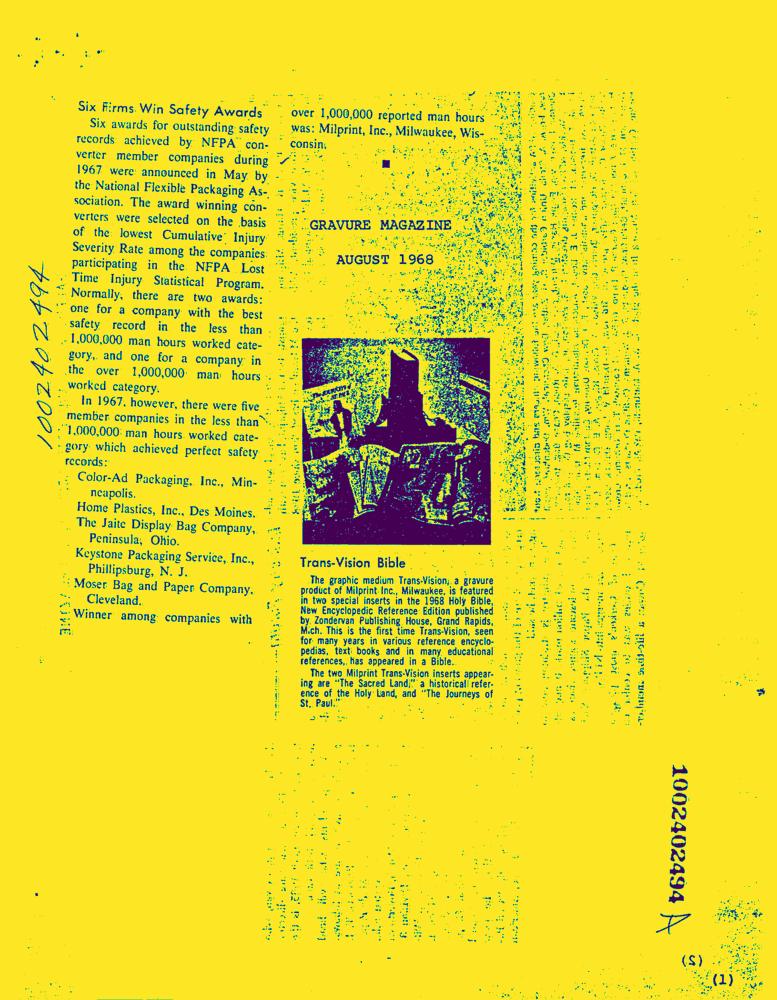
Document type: News-Article